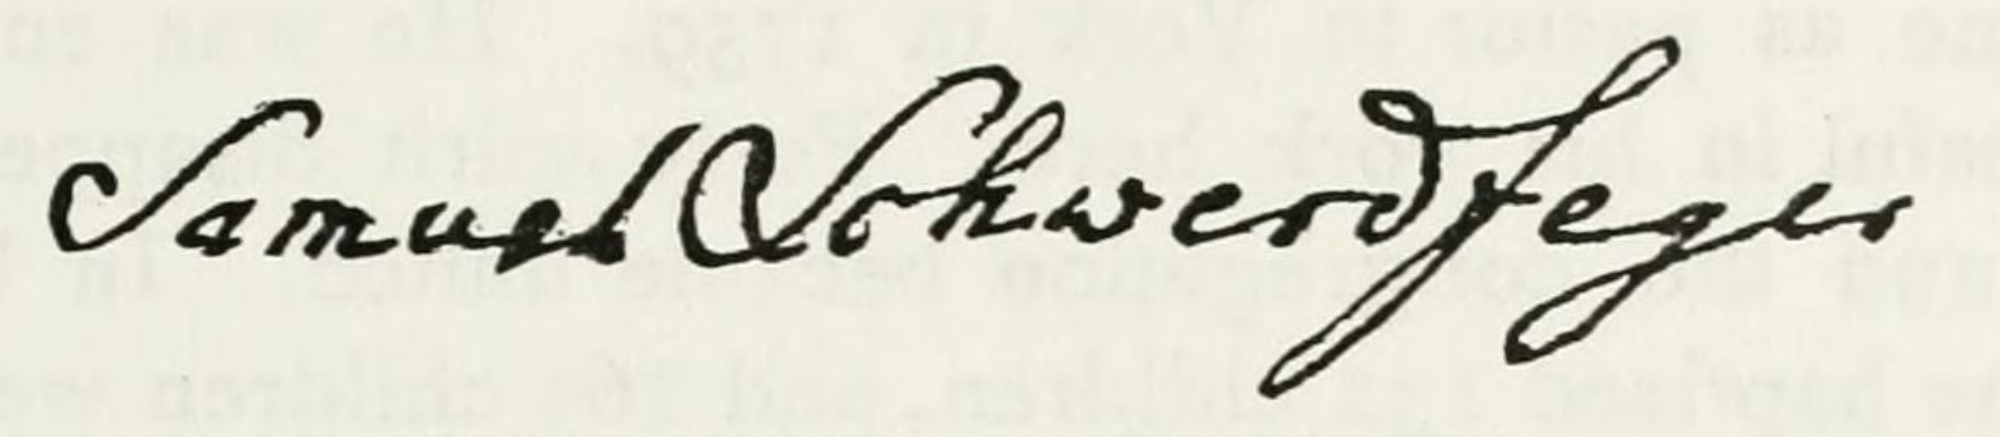
Signature of: johann samuel schwerdtfeger